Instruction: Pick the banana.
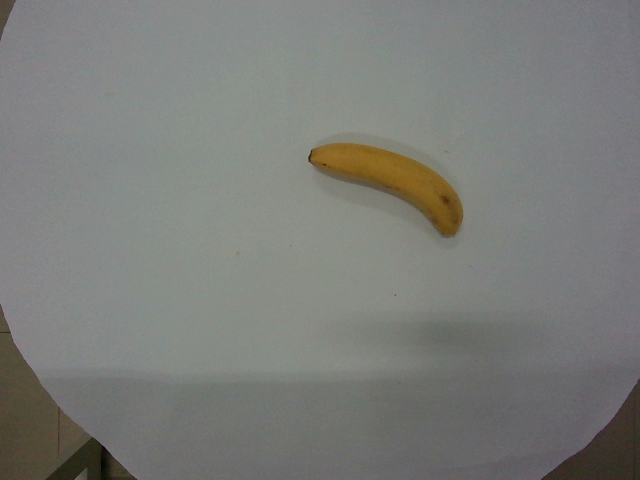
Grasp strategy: vertical